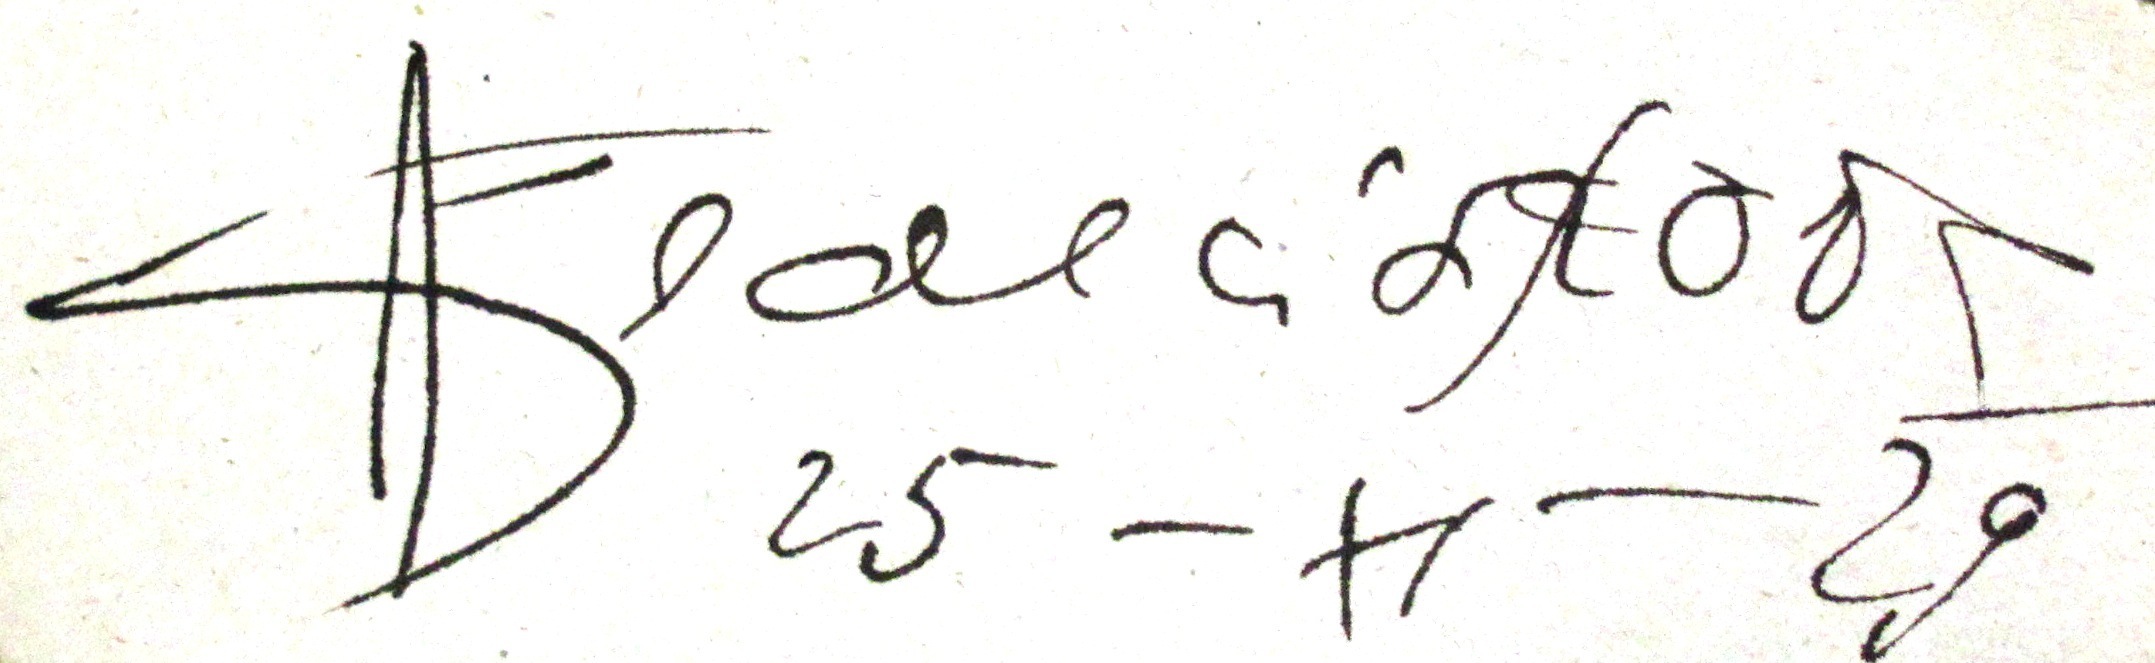
Signature of: andula sedláčková